Question: What was observed in the imaging?
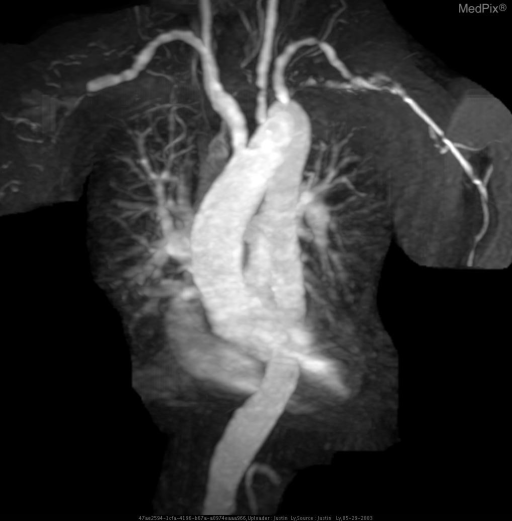
Answer: The imaging shows Conventional and MR angiography showed multifocal stenosis of the great vessels and branch vessels. Coronal MRA image shows multifocal stenosis of the great vessels and branch vessels..